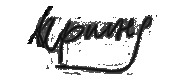
Signature of: irinej